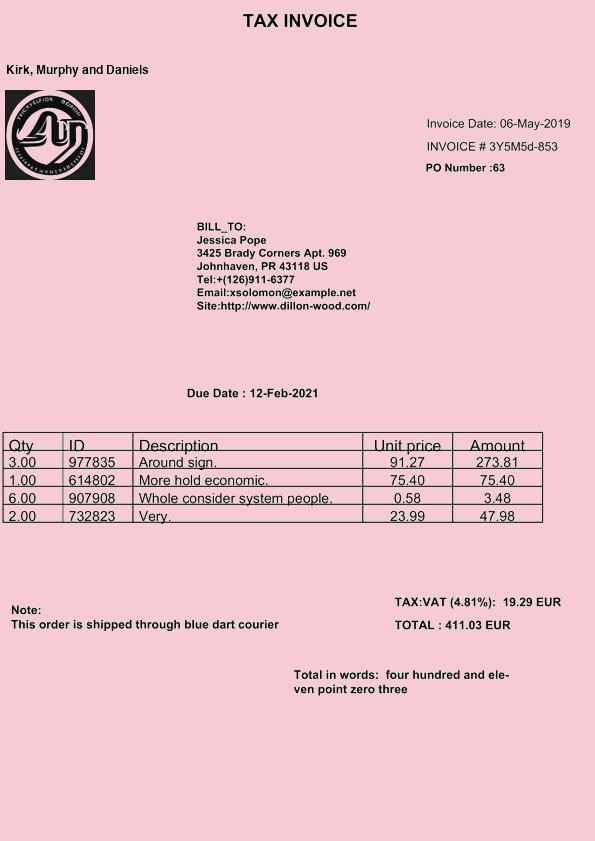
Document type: Invoice